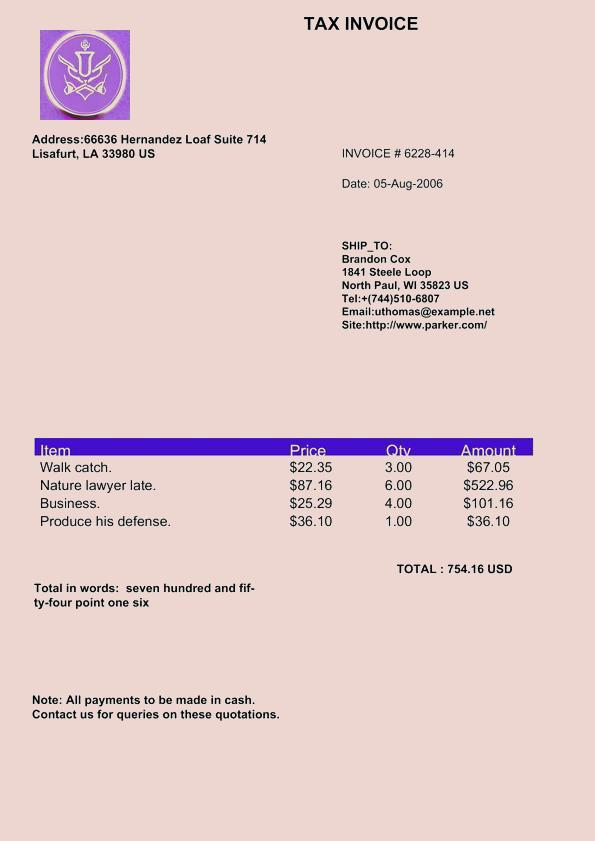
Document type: Invoice